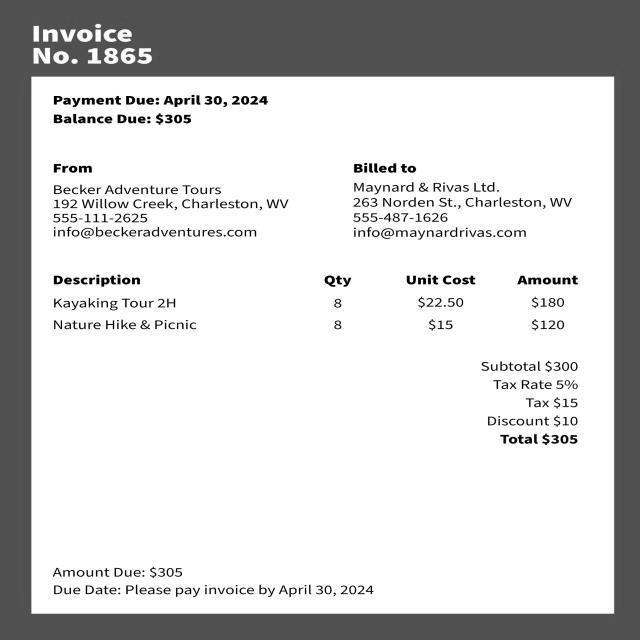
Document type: Invoice